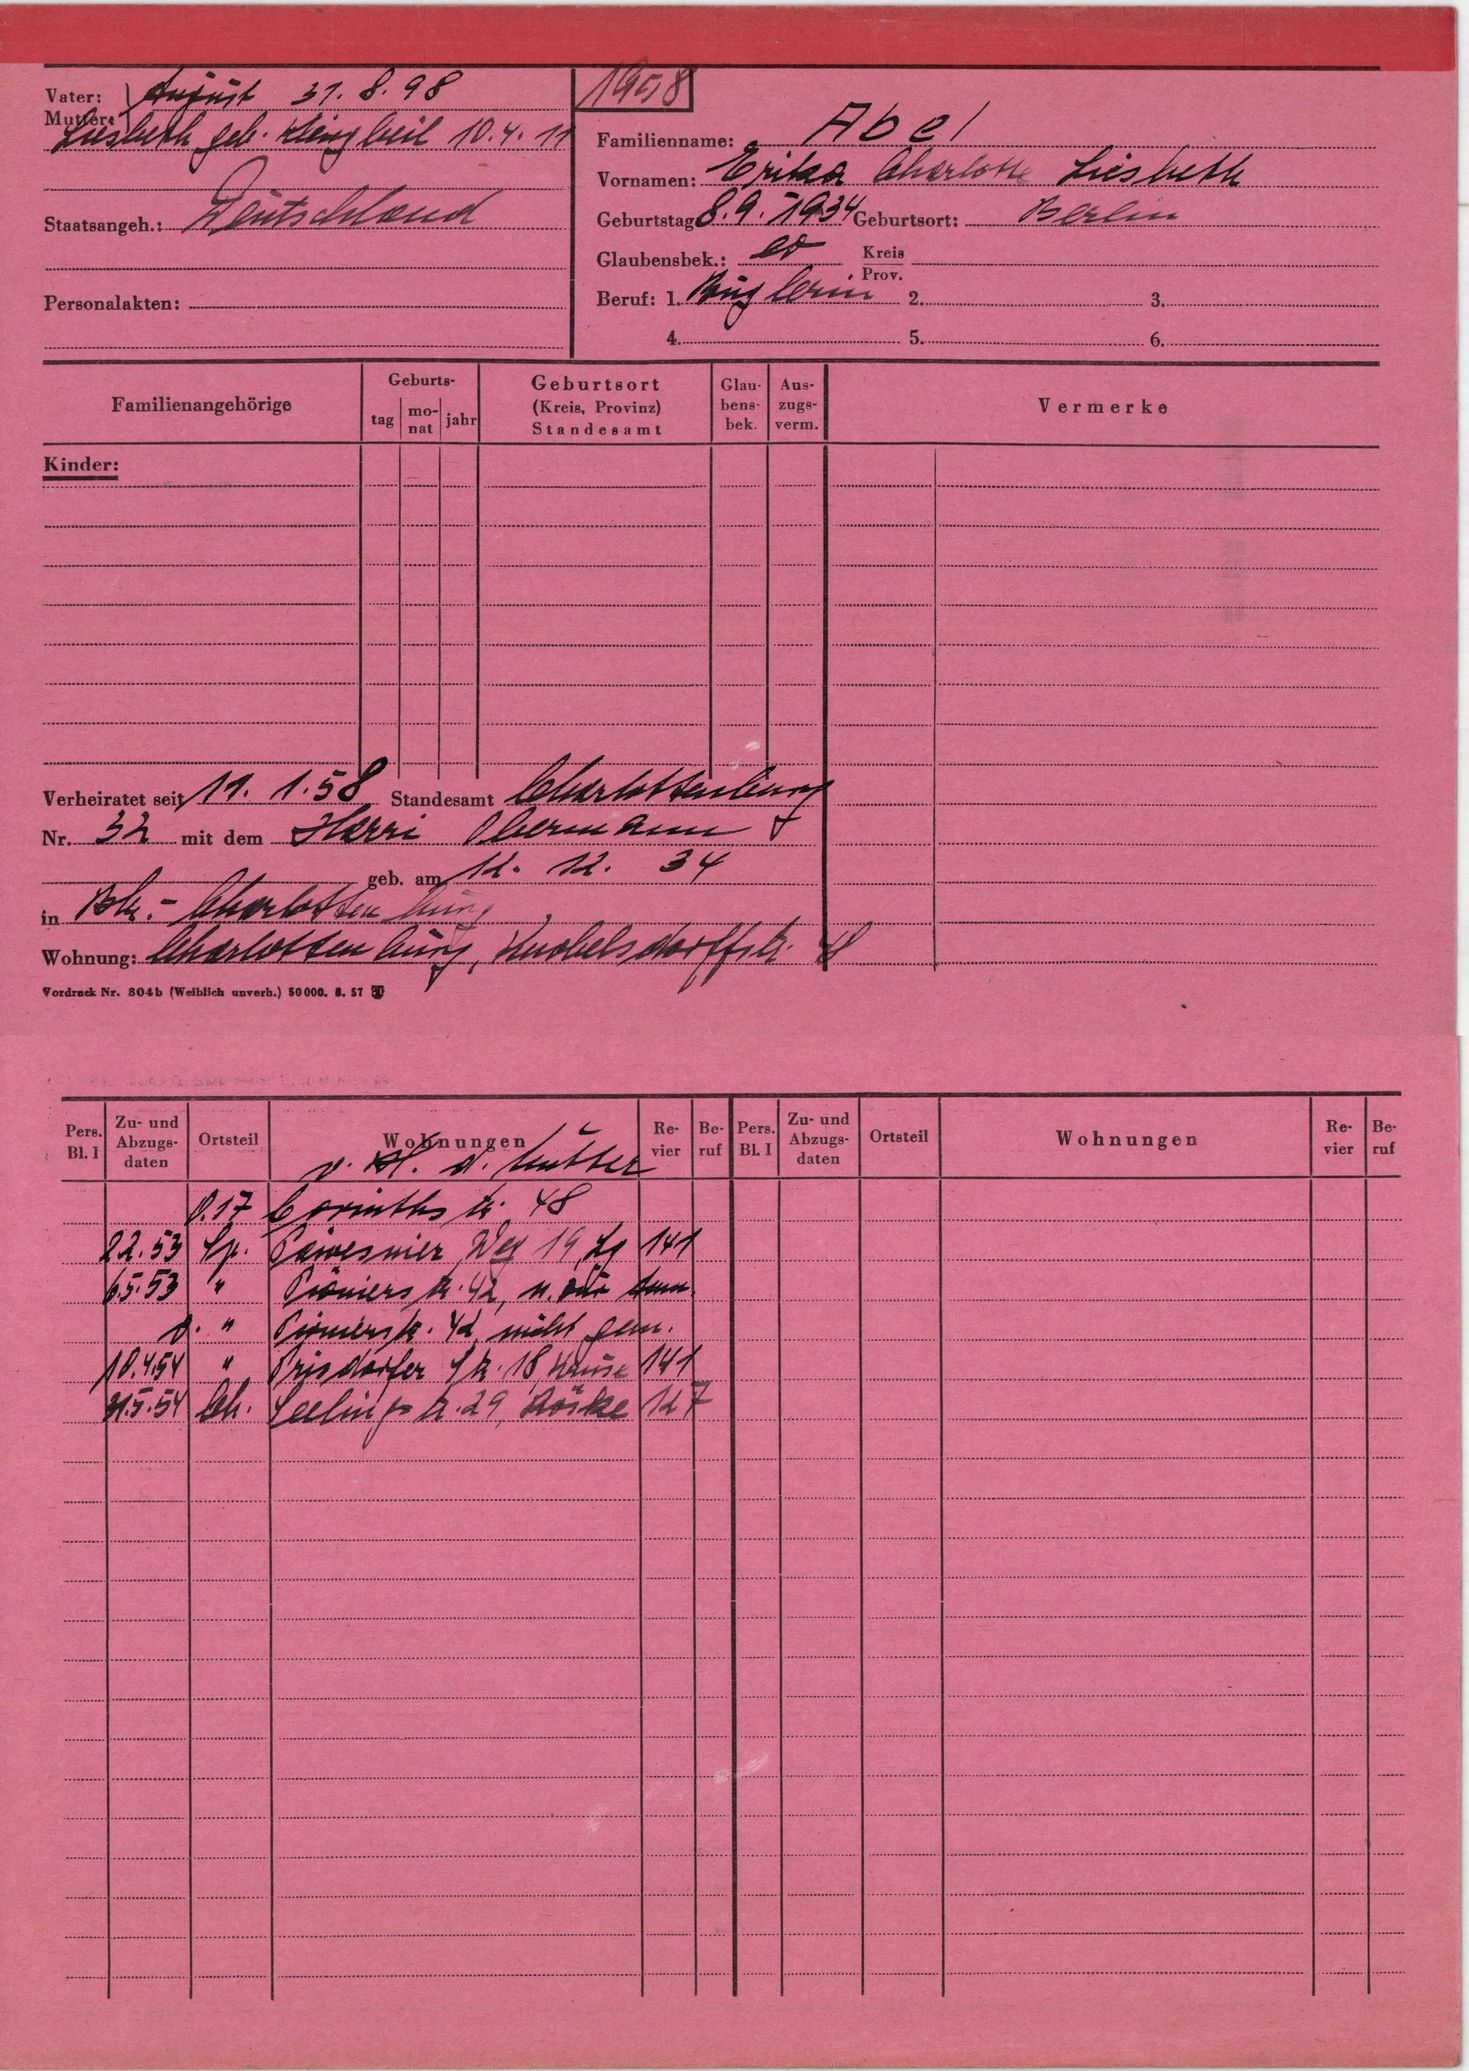
Abel